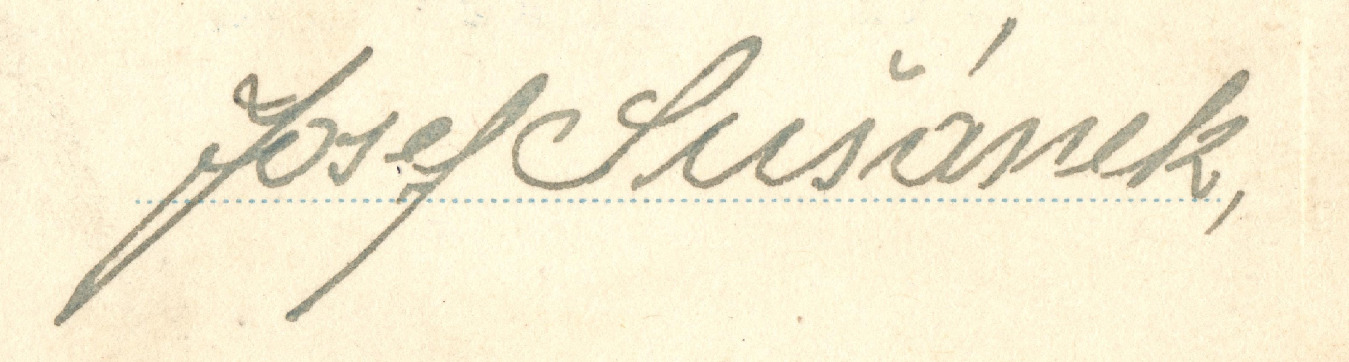
Signature of: josef sušánek